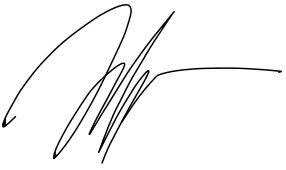
Signature of: vladimir zhirinovsky